Question: What are the imaging findings?
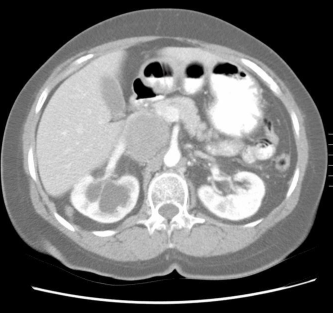
Answer: The imaging shows Abdominal CT with IV contrast reveals a 5x7x8cm retroperitoneal mass at the level of the juxtarenal IVC and right hydronephrosis.  Inferior vena caval venography reveals total IVC occlusion below the renal veins to the retrohepatic region with significant venous collateralization. leiomyosarcoma.